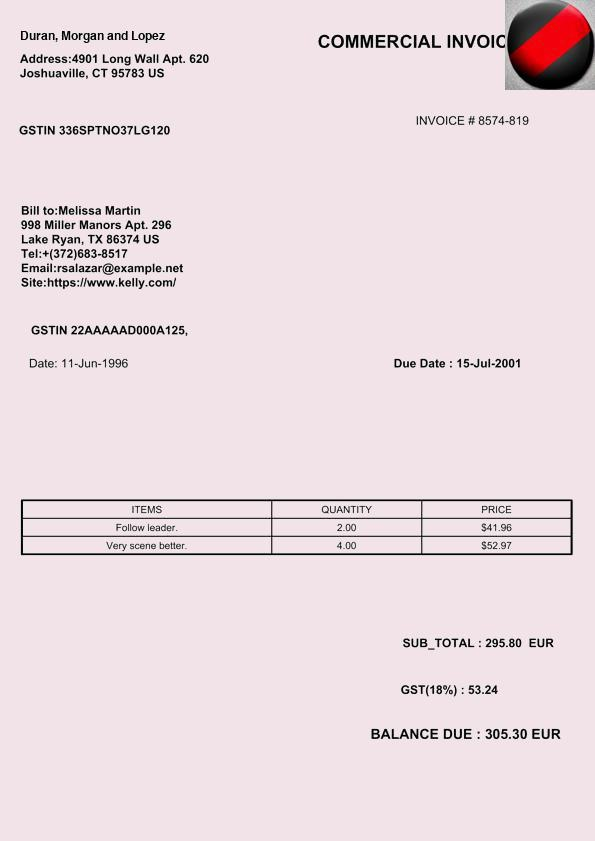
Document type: Invoice